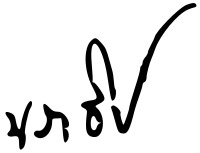
Signature of: wan waithayakon